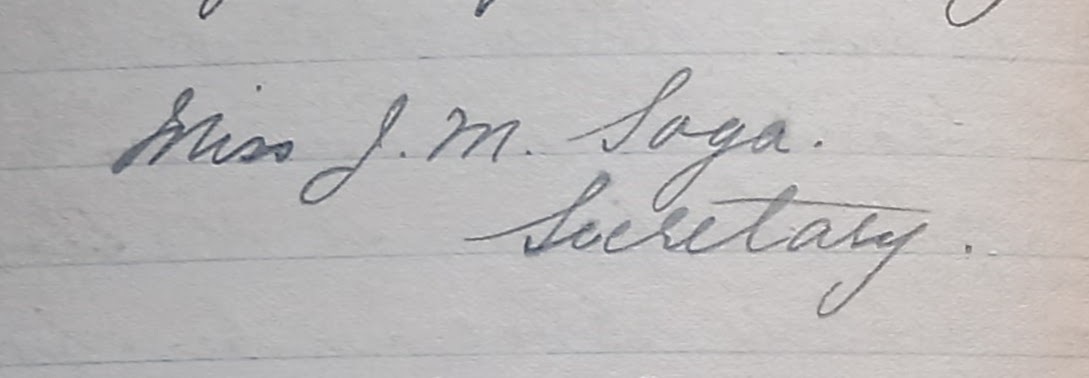
Signature of: jessie m soga